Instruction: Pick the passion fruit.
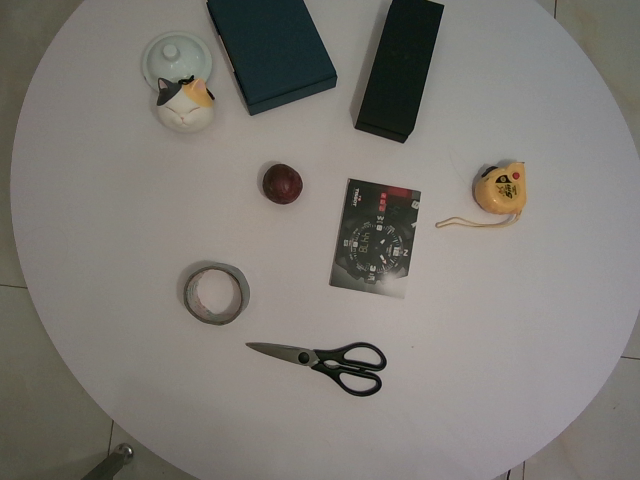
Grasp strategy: vertical